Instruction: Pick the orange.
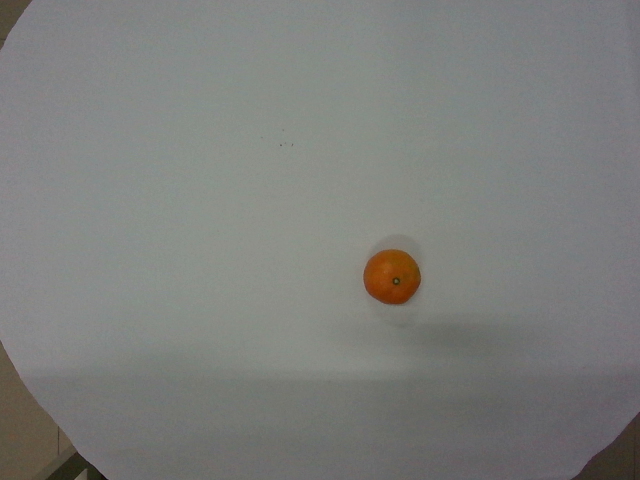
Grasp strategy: vertical